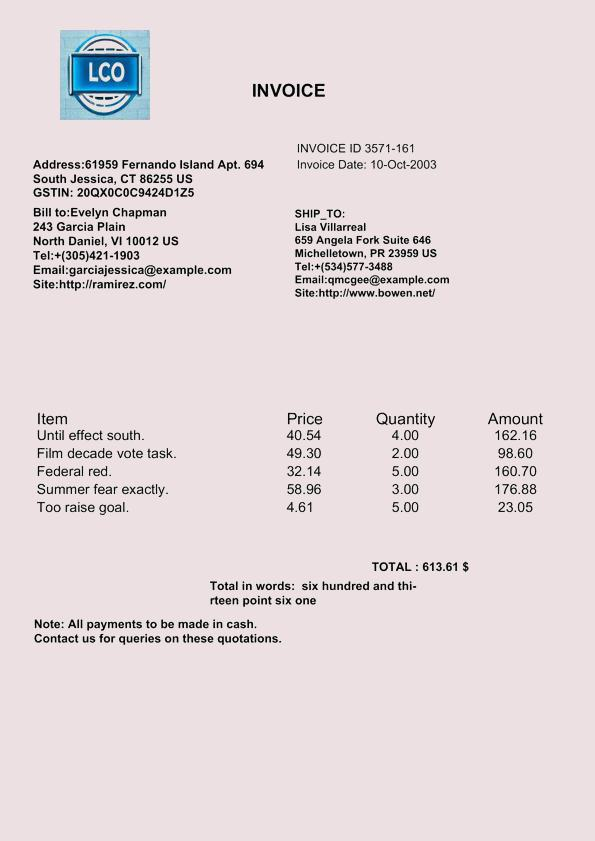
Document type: Invoice